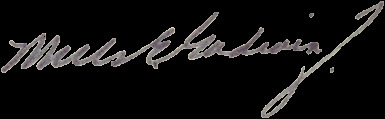
Signature of: mills e godwin